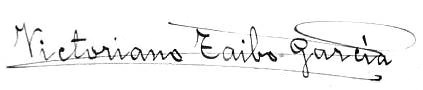
Signature of: victoriano taibo